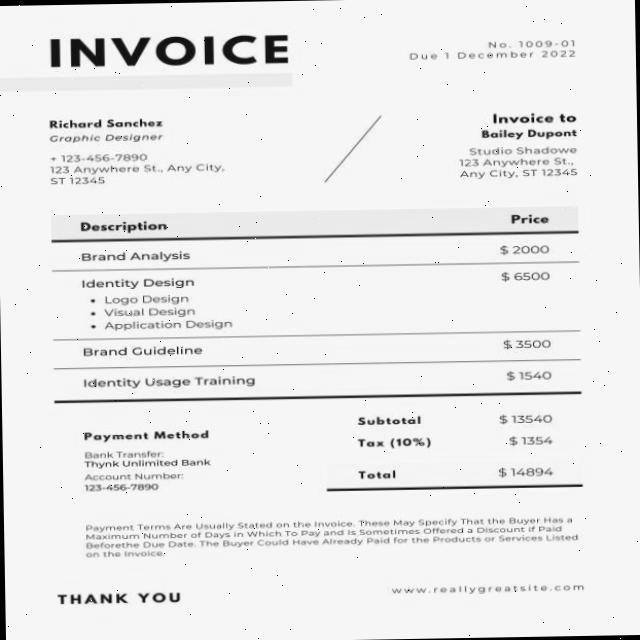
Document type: Invoice